Question: What appears to be the issue?
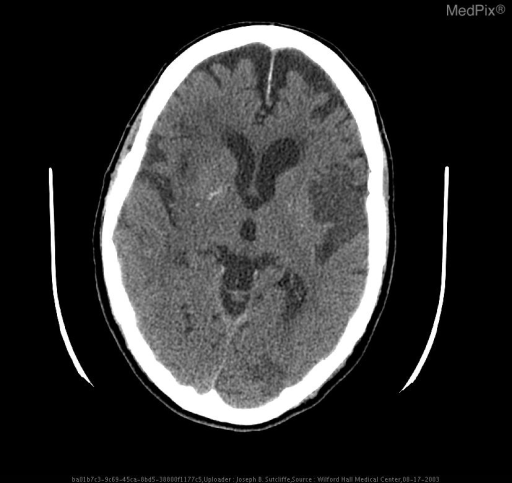
Answer: The findings suggest Image 1, is a non-contrast CT obtained immediately following her altered mental status on hospital day 3. It reveals hypodensities in the cortical and subjacent white matter regions of the left MCA and left PCA. These findings had been present on HD1 and were felt to represent subacute embolic strokes from cardiac emboli due to a lapse of anticoagulant therapy for her chronic A-fib.
Image 2, a diffusion weighted MRI, is obtained shortly after the CT in image 1. It reveals the subacute L MCA stroke, but also reveals an extensive acute R MCA stroke which is not evident on the CT image. This additional stroke is responsible for her acute mental status decline on HD3.. Noncontrast CT reveals L MCA and L PCA subacute stokes.. The patient might have a history of The patient is a resident of an assisted living center who presents to the ED with "global aphasia" of unspecified duration. She has a history of chronic atrial fibrillation and a recent interruption of her prophylactic anticoagulant therapy.  A CT scan is obtained which reveals subacute L MCA and L PCA strokes, felt to be secondary to left atrial emboli. She is admitted for supportive treatment. Two days later, during her inpatient stay, she is discovered unresponsive with intact pupils.  A repeat CT scan and MRI are immediately obtained..